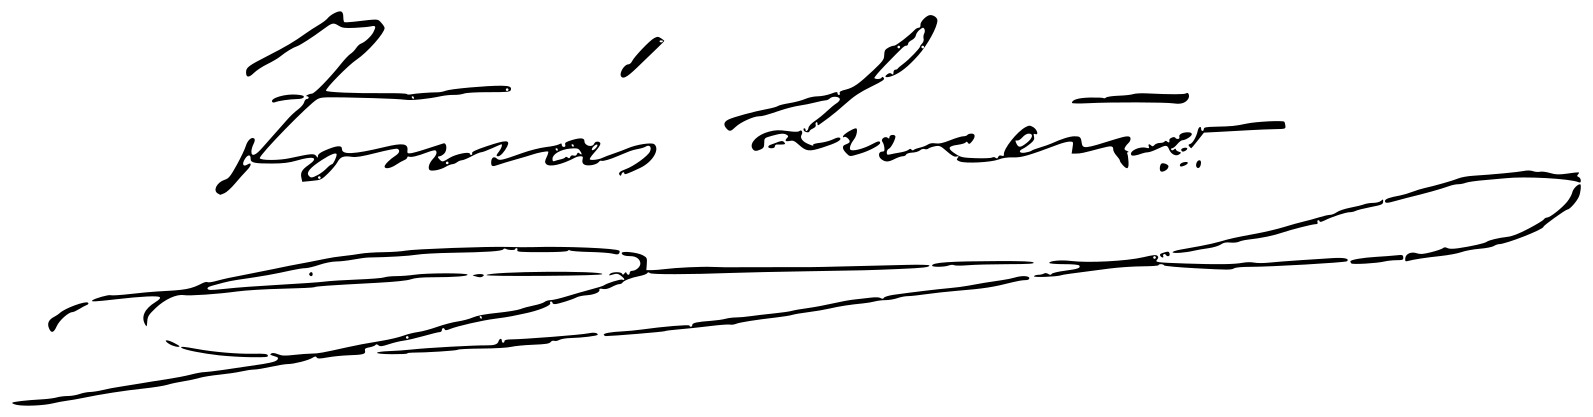
Signature of: tomás luceño